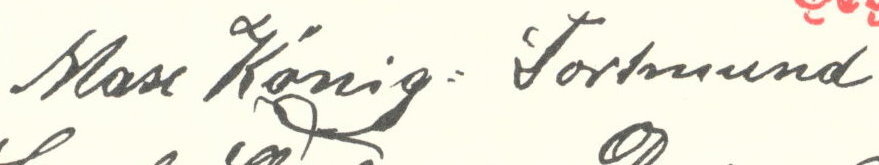
Signature of: max könig